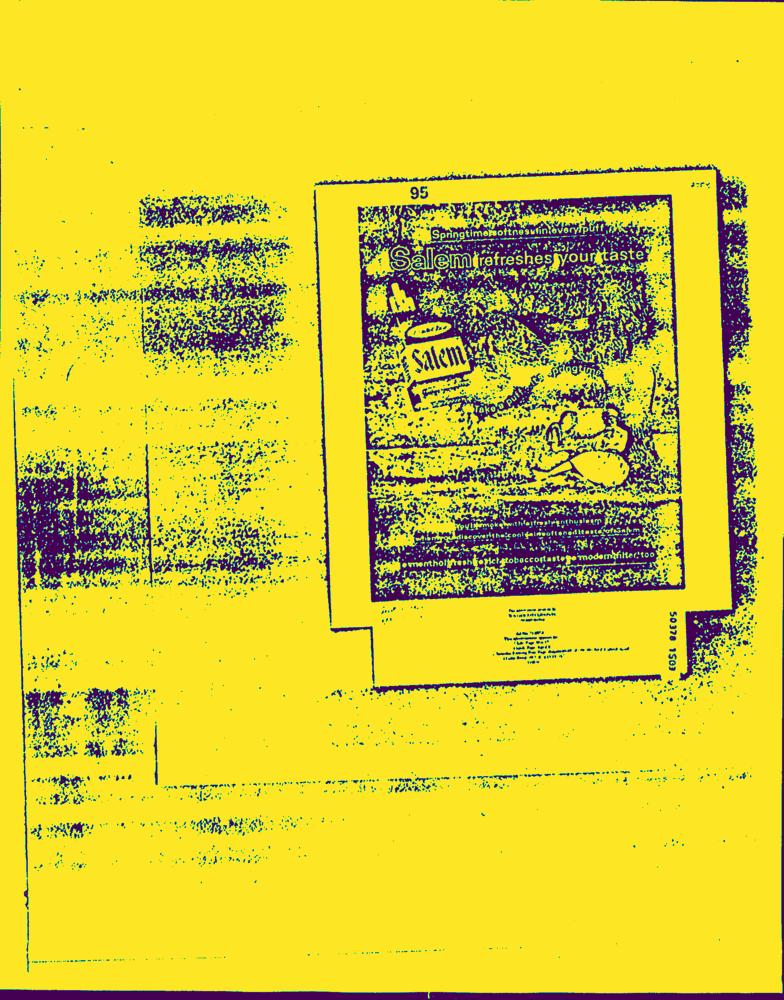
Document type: AD